Question: What do the imaging results show?
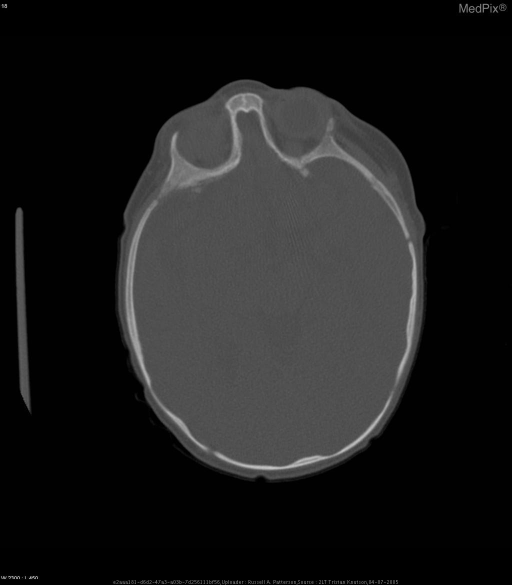
Answer: The imaging shows Trigonocephaly
Hypotelorism (eyes too close together)
Mild macrocephaly (by skull circumference)
Premature closure of the anterior and posterior fontanels Trigonocephaly secondary to craniosynostosis of the metopic suture and possible involvement of the sagittal suture.  Hypotelorism.  Mild macrocephaly.  Premature closure of the anterior and posterior fontanels.
Brain development appears normal.